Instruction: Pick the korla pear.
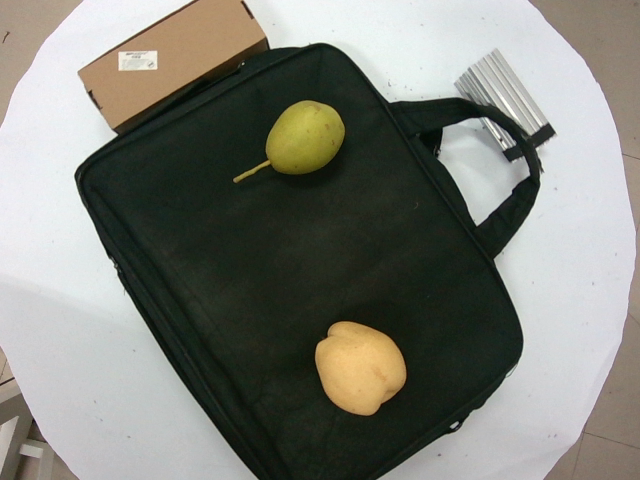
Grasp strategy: vertical